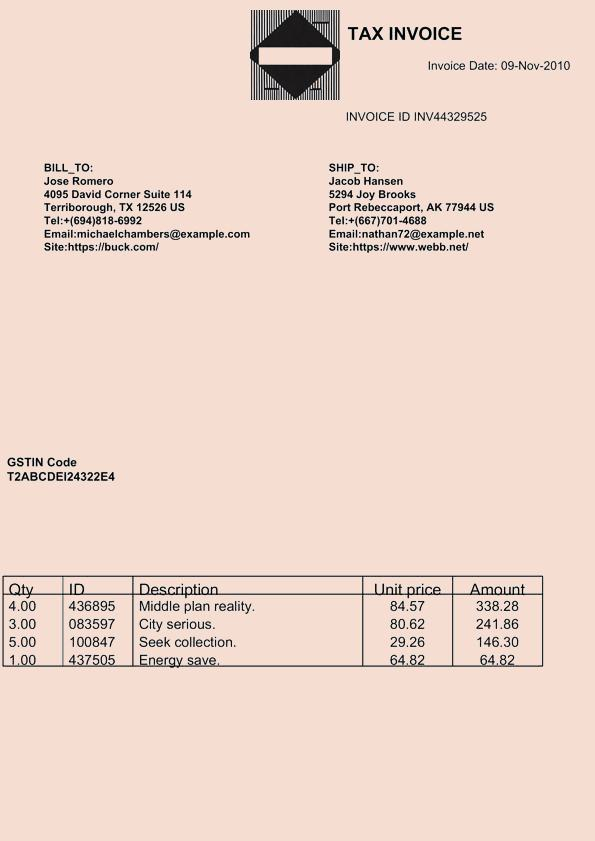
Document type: Invoice